Question: What is the suspected problem?
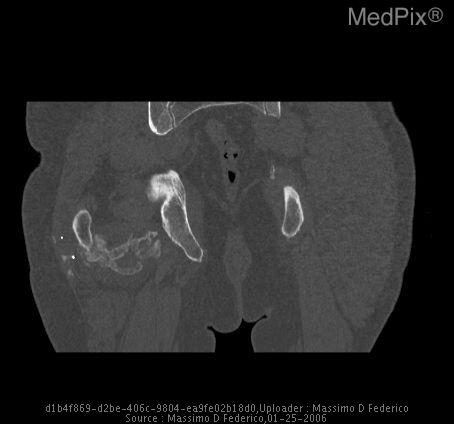
Answer: The findings suggest Both CT and x-ray show a calcified mass posterior to the acetabulum and femur.. A calcified mass is present posterior to the acetabulum and femoral neck.. The patient might have a history of A 39 year-old man was injured in a gunfight.  The patient suffered a GSW to the right buttock that exited the scrotum.  The patient underwent an exploratory laparotomy, found to be negative, and a transscrotal exploration that found injury to the bladder and urethra.  A probing of the right hip wound revealed that the injury went posterior to the femur and did not invade the capsule.  Approximately four months post-injury, the patient reported a progressive limiting of his hip range of motion and inability to perform activities of daily living..